Question: What do the imaging results show?
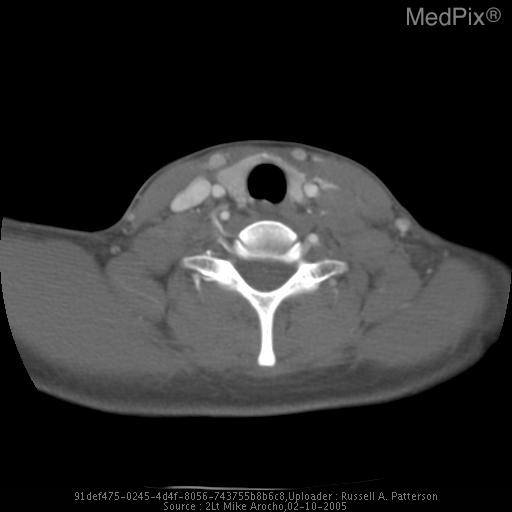
Answer: The imaging shows •  CXR: Enlargement of the right paratracheal stripe (8mm).
•  CT, neck:  2.4 x 2.4 cm mediastinal mass (enlarged lymph node) CT Slice Image (Axial)- enlarged lymph nodes both sides of neck.